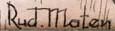
Signature of: rudolf mates